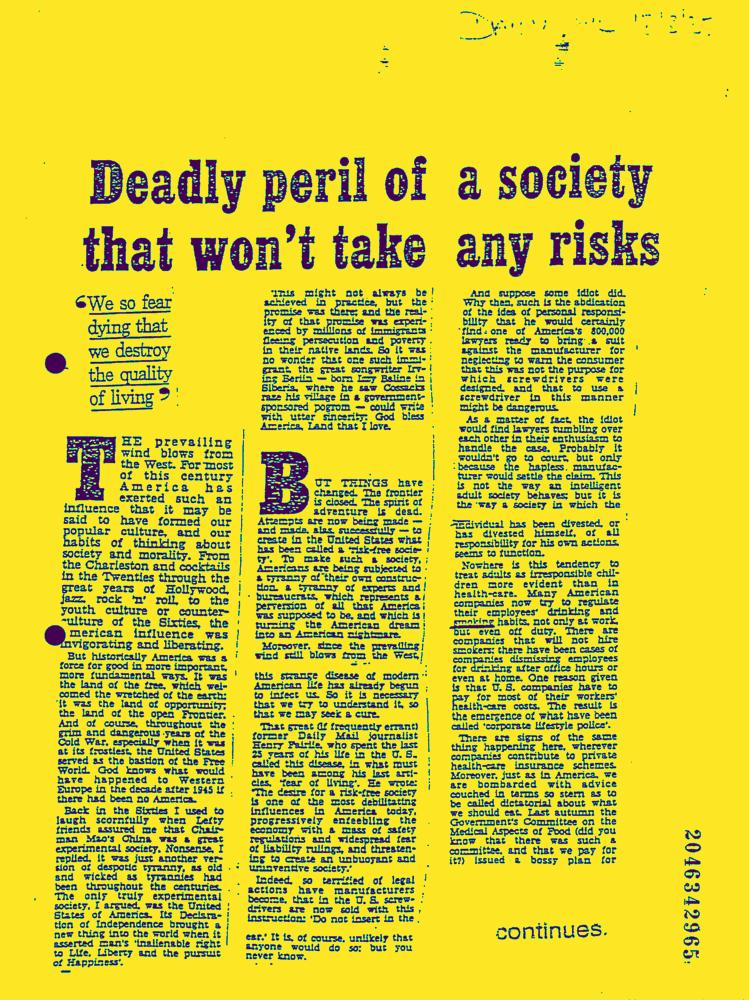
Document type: News-Article